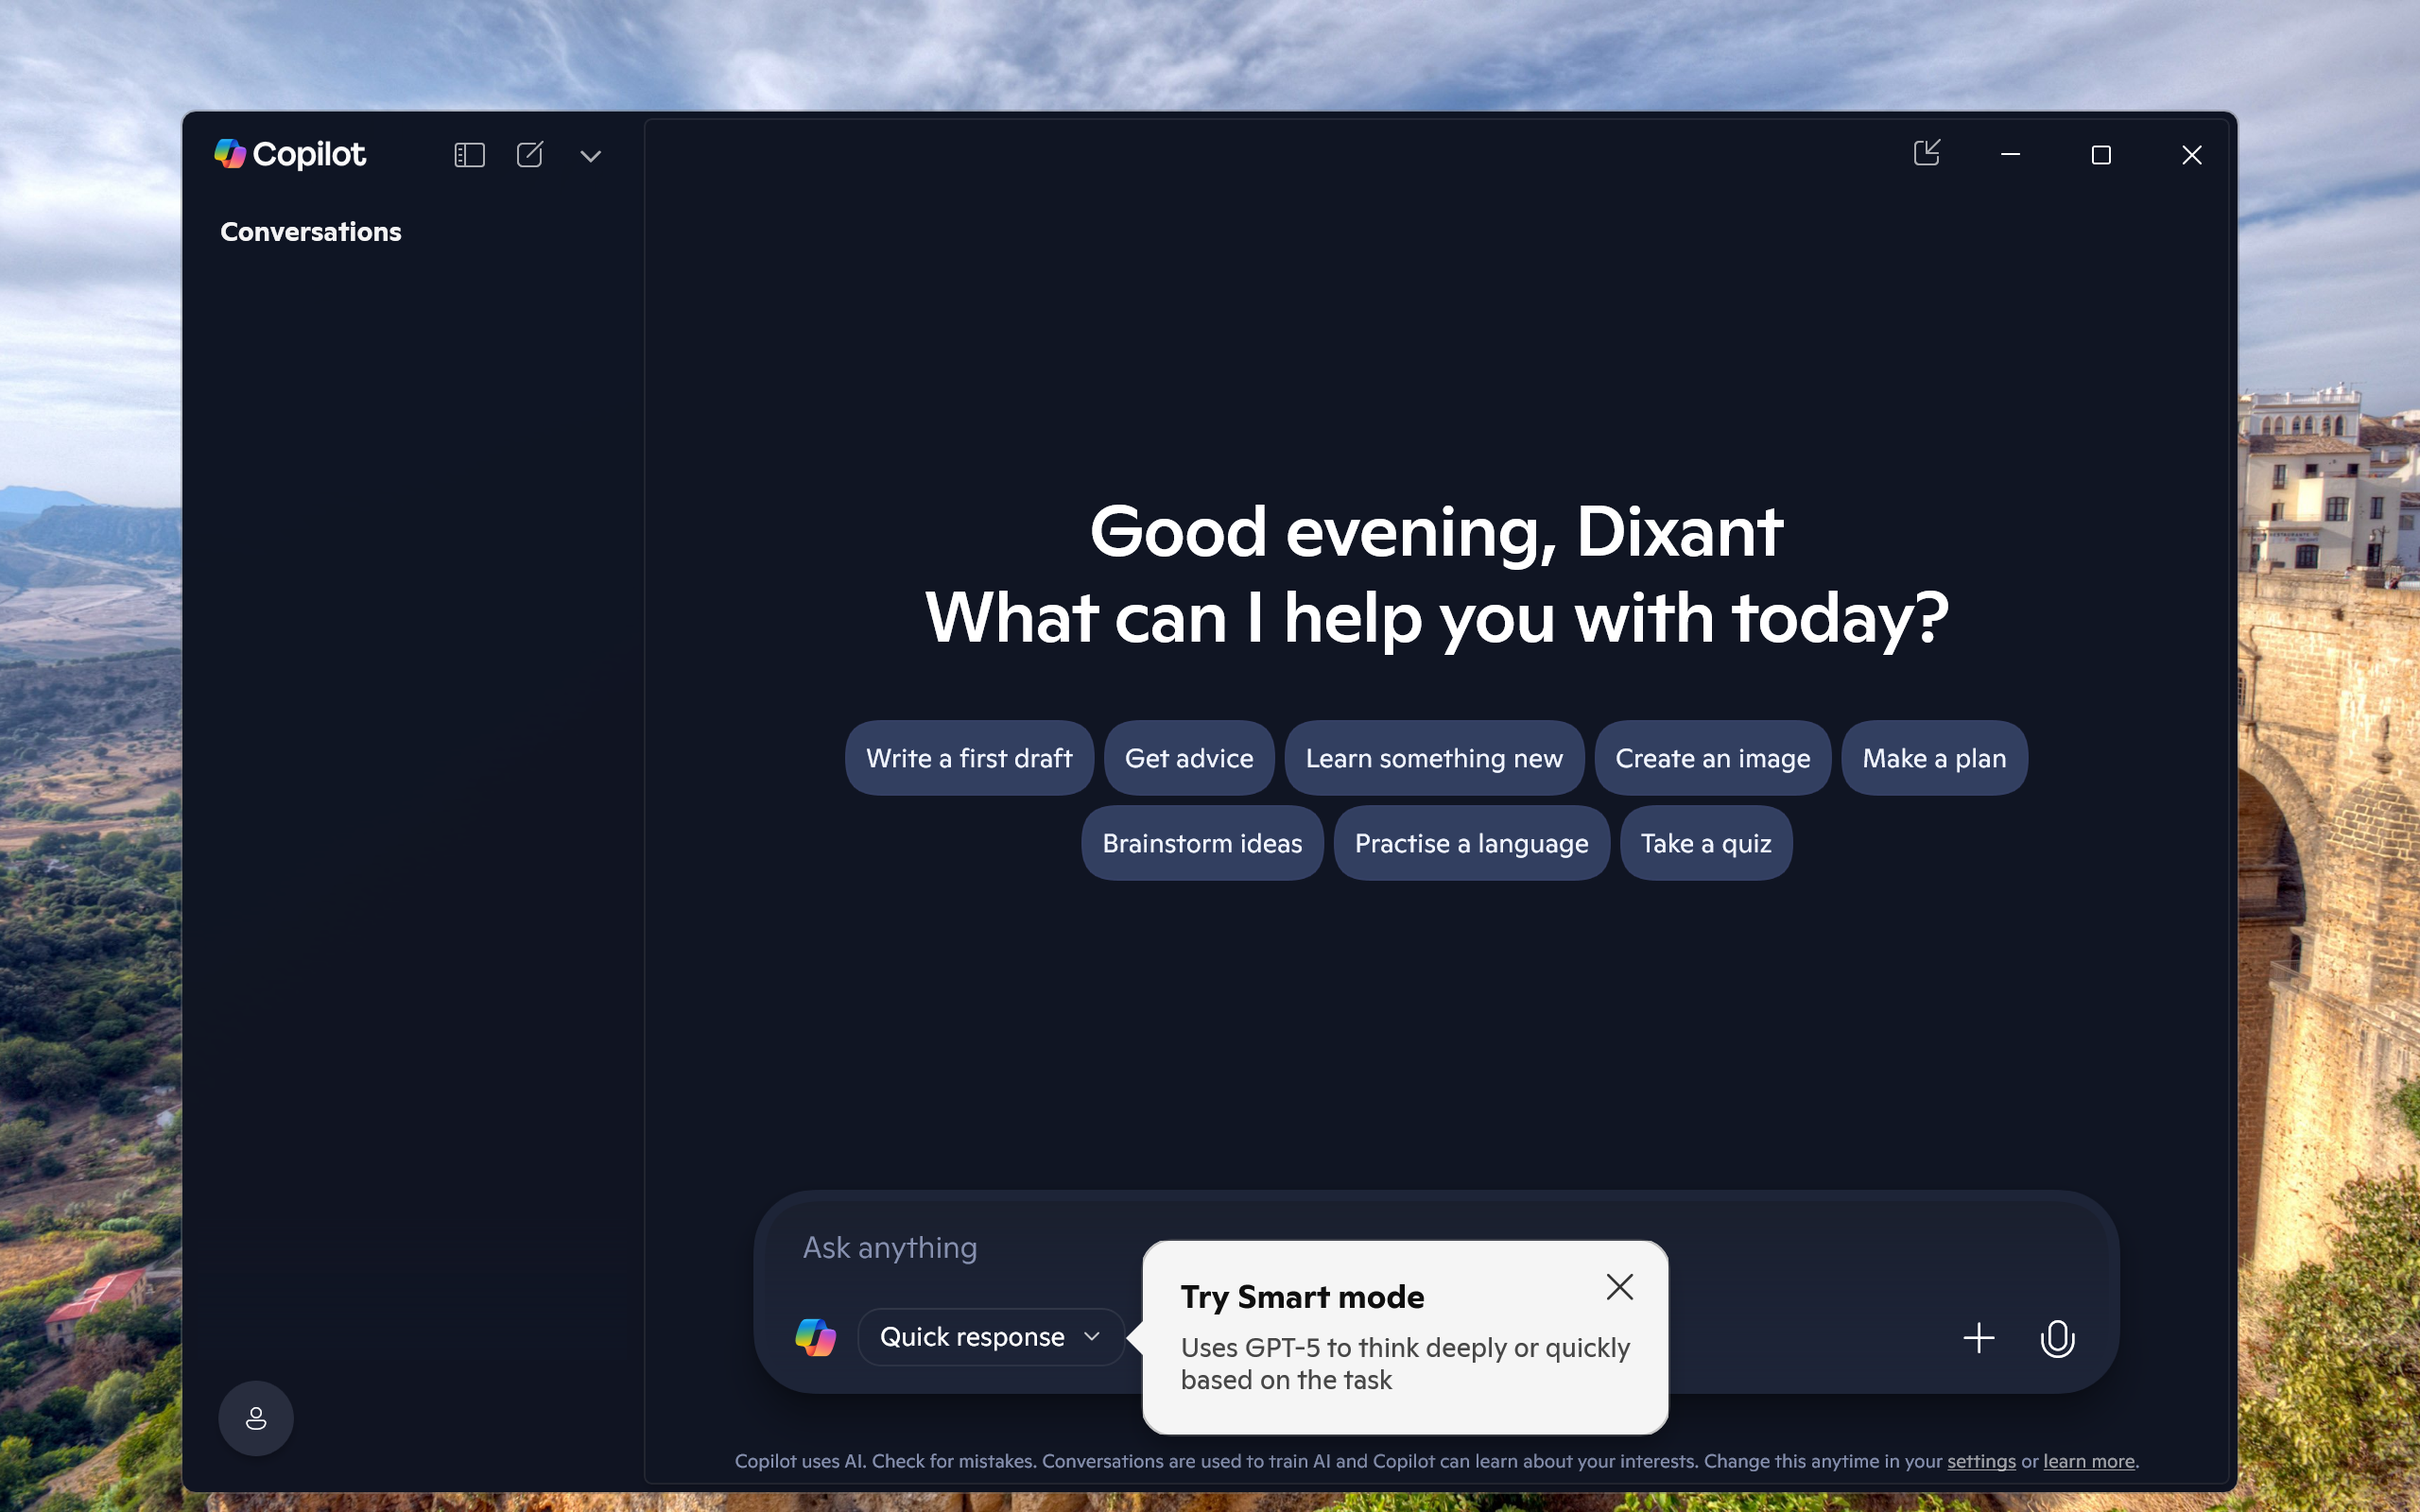
UI elements on screen:
"Desktop - window"
"window"
"Taskbar - pane"
"pane"
"pane"
"Running applications - pane"
"Copilot - window"
"System - menu bar - Contains commands to manipulate the window"
"System - menu item"
"Copilot - pane"
"Non Client Input Sink Window - window"
"Non Client Input Sink Window"
"AppWindow Custom Title Bar - pane"
"Minimize - button"
"Maximize - button"
"Close - button"
"pane"
"pane"
"window"
"pane"
"Conversation History - list"
"Conversations - text"
"Account - button - Collapsed"
" - text"
"pane"
"Good evening, Dixant
What can I help you with today? - text"
"Write a first draft - button"
"Write a first draft - text"
"Get advice - button"
"Get advice - text"
"Learn something new - button"
"Learn something new - text"
"Create an image - button"
"Create an image - text"
"Make a plan - button"
"Make a plan - text"
"Brainstorm ideas - button"
"Brainstorm ideas - text"
"Practise a language - button"
"Practise a language - text"
"Take a quiz - button"
"Take a quiz - text"
"Copilot uses AI. Check for mistakes. Conversations are used to train AI and Copilot can learn abo..."
"settings - link"
"learn more - link"
"Ask anything - edit - This is a multi-line text box."
"Ask anything - edit"
"pane"
"Ask anything - text"
"Copilot - button"
"graphic"
"Open chat mode menu - combo box - Quick response"
"Quick response - text"
"More options - button"
" - text"
"Talk to Copilot - button"
" - text"
"Copilot - graphic"
"Close sidebar - button"
" - text"
"New conversation - button"
" - text"
"More actions - button"
" - text"
"Open quick view - button"
" - text"
"System - menu bar"
"System - menu item"
"window"